Question: How does the patient history play a role?
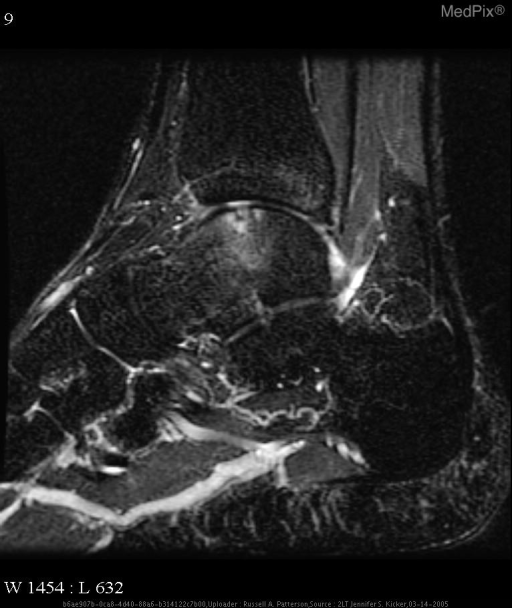
Answer: The patient's history of Patient is a 35-year-old man with a history of a left distal fibular fracture in January 2003.  He now presents with repeated episodes of pain and swelling around the left lateral malleolus after playing basketball. is key in understanding the case.